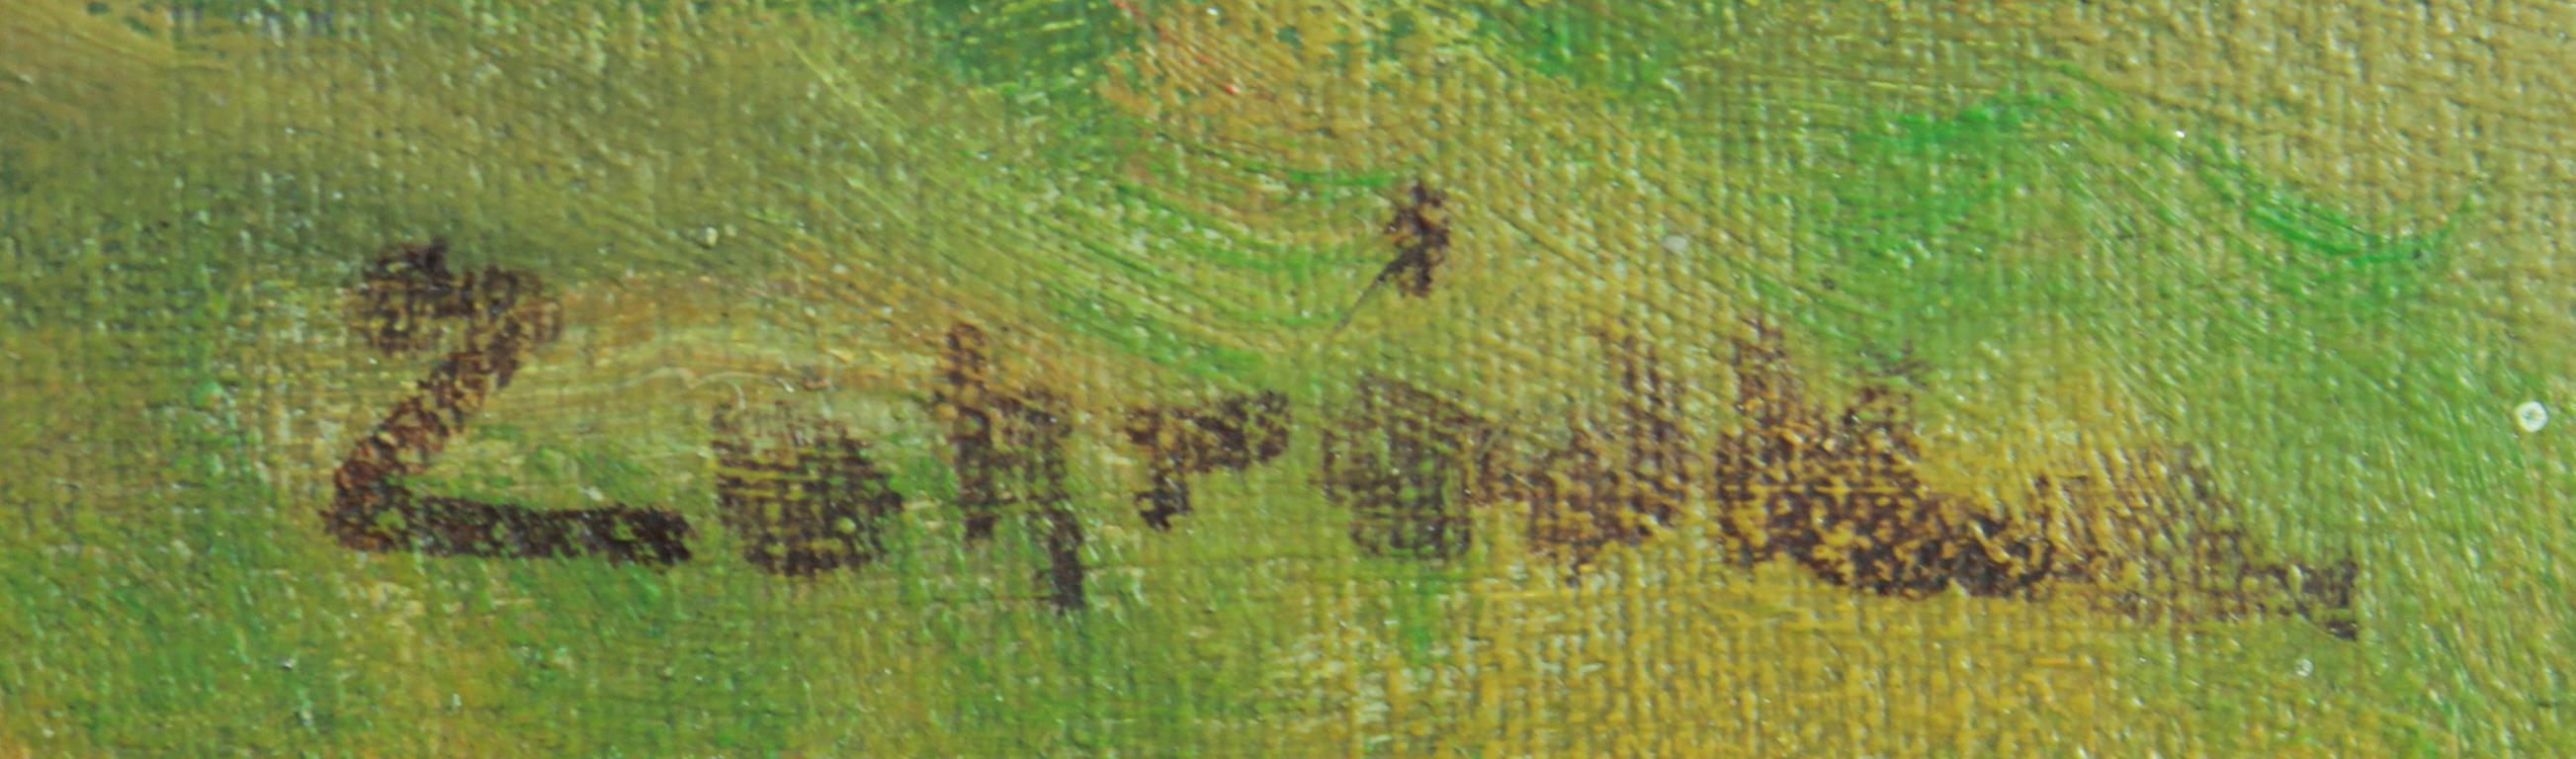
Signature of: karel zahrádka